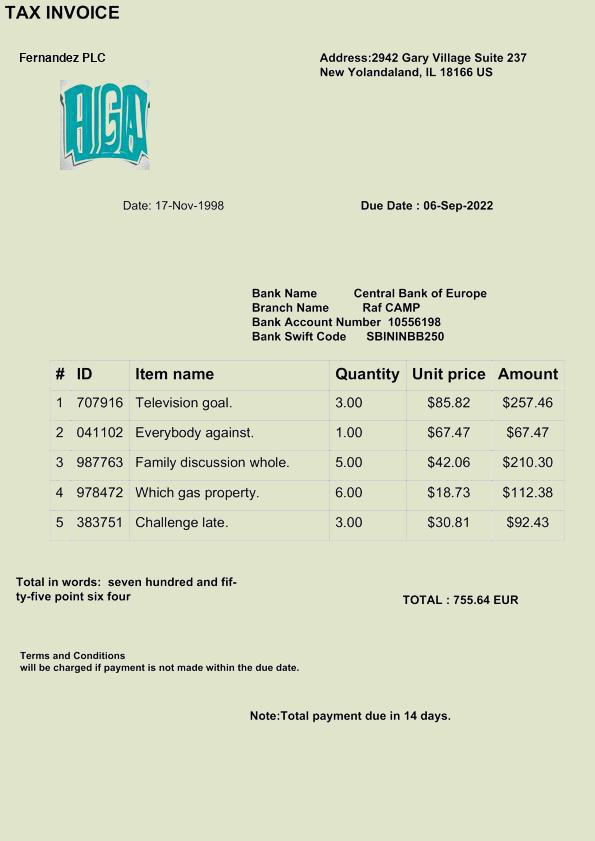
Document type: Invoice